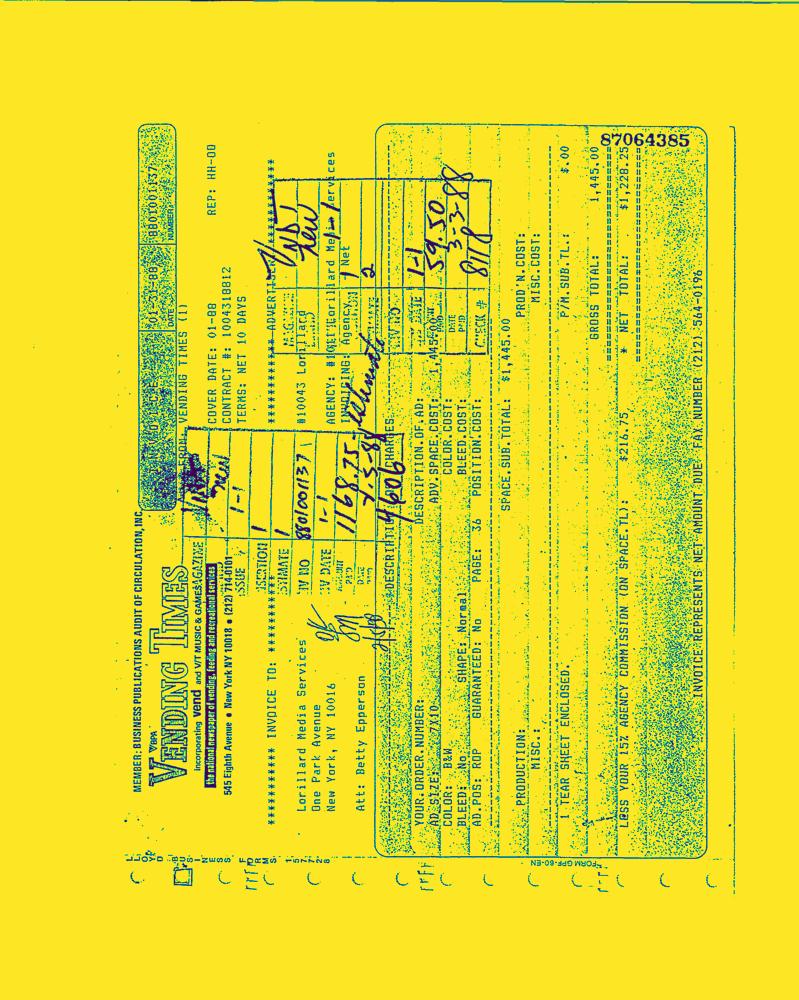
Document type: Invoice-Doc